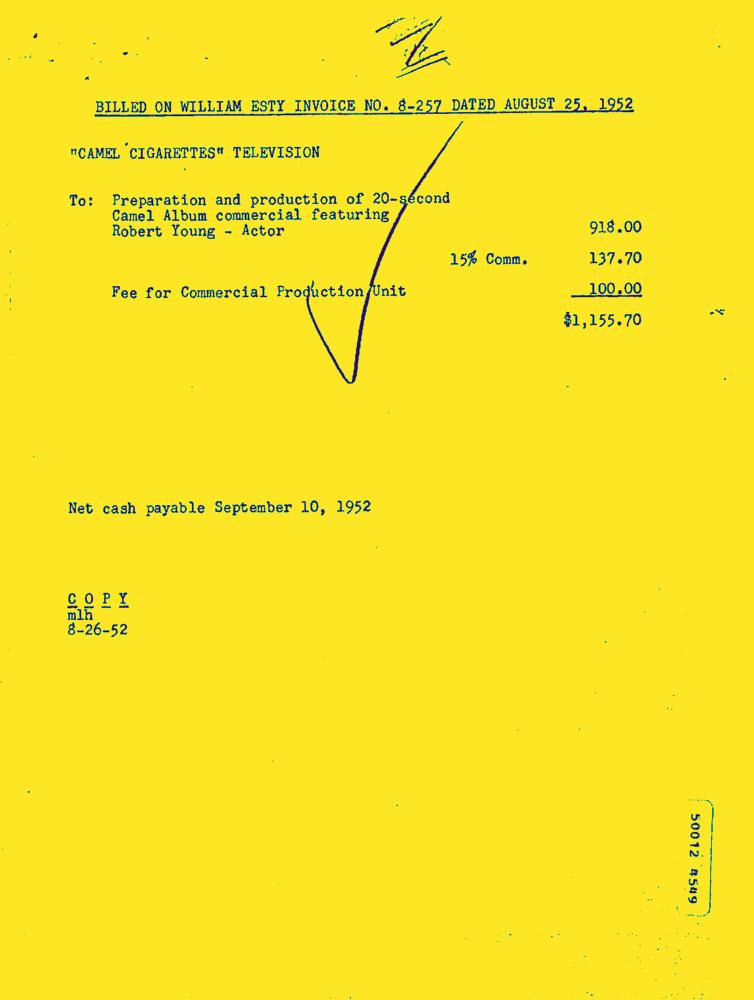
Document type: Invoice-Doc